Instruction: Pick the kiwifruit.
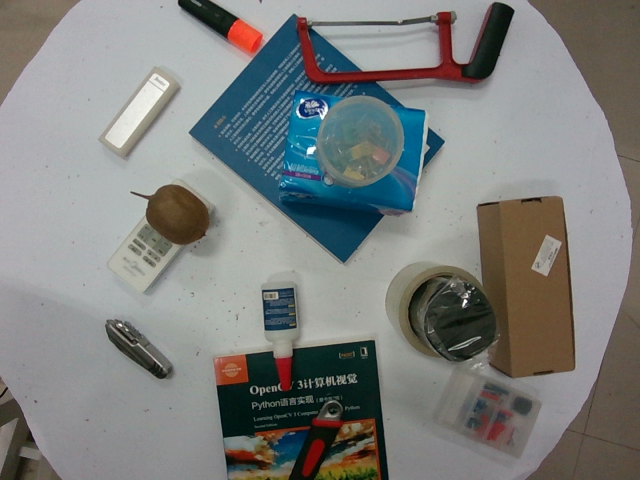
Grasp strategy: vertical